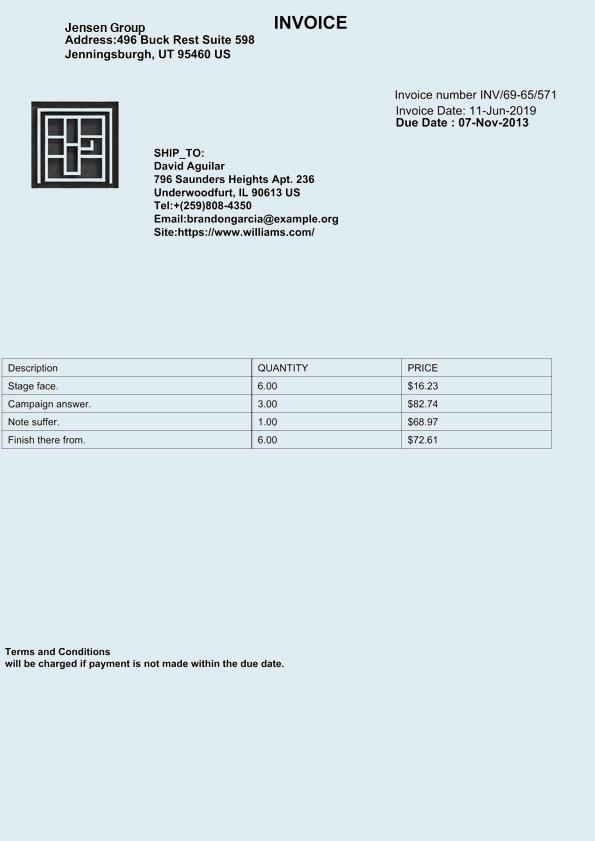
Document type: Invoice